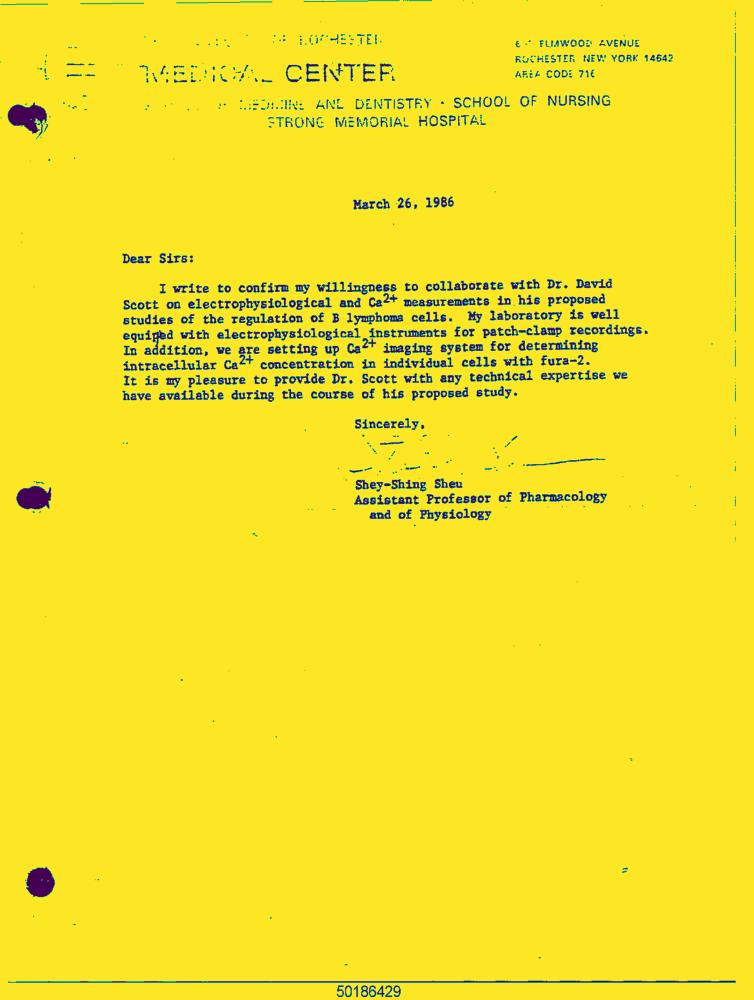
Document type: Letter-Doc